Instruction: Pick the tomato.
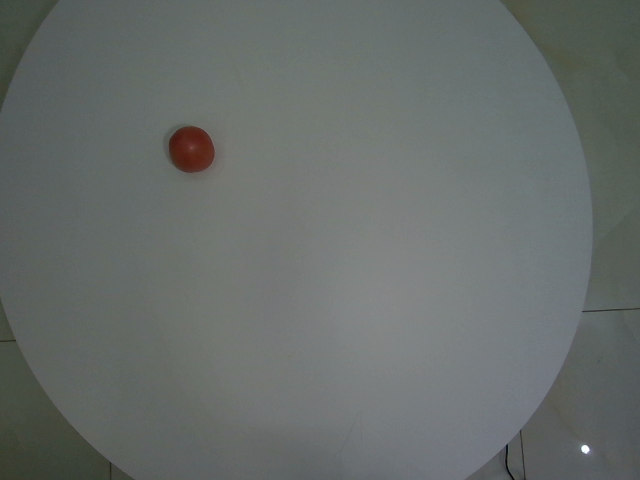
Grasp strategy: vertical